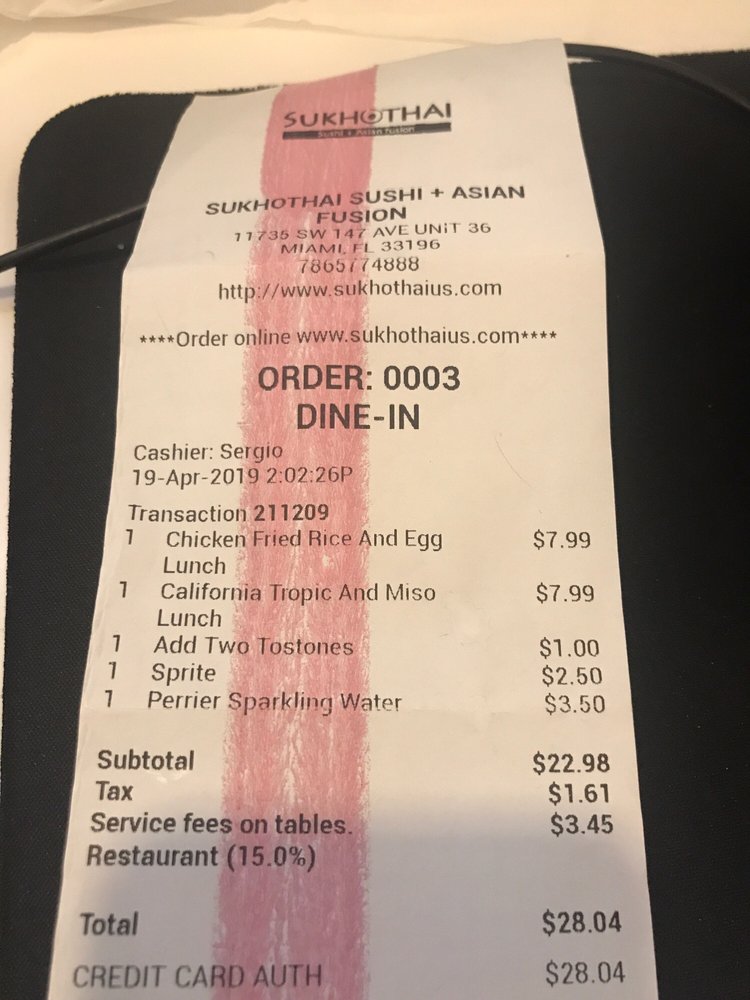
gt_parse: criticals: name: Total
price: $28.04
store: SUKHOTHAI SUSHI + ASIAN FUSION
tell: 7865174888